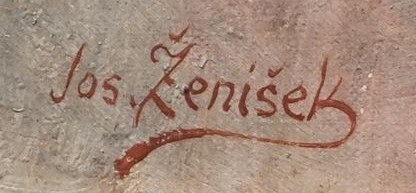
Signature of: josef ženíšek